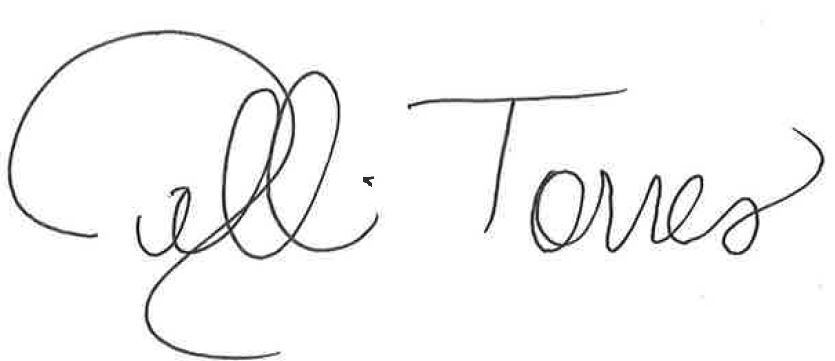
Signature of: nikki torres